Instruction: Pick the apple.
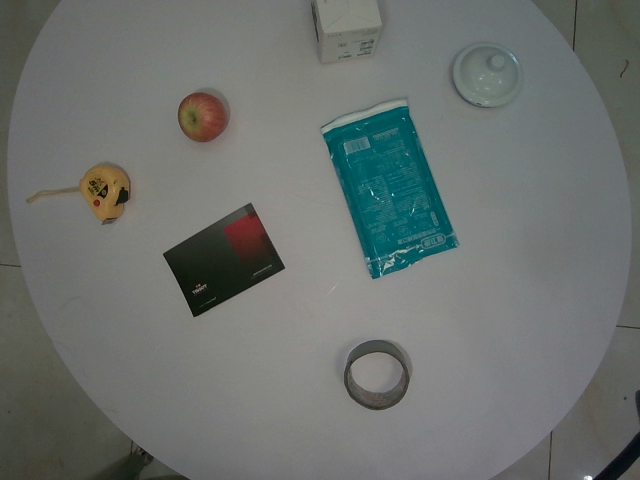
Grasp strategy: vertical